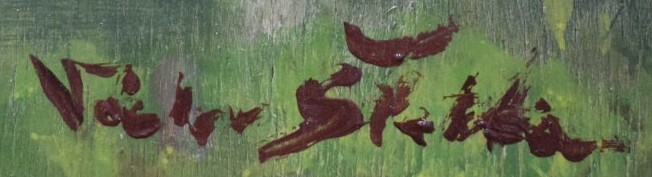
Signature of: václav štětka